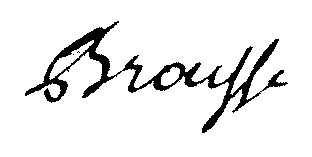
Signature of: jean mathias brousse